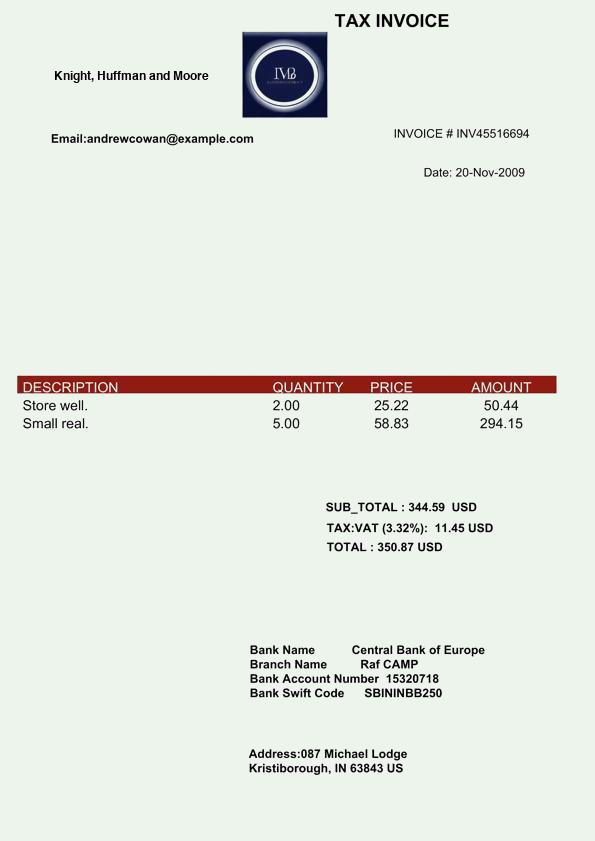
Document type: Invoice